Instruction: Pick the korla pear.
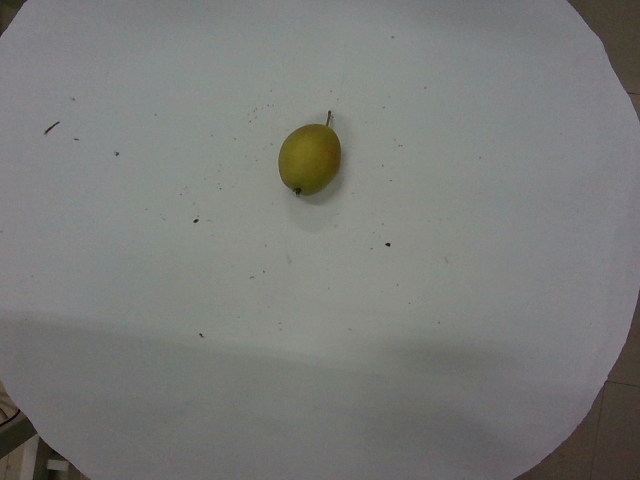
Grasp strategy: vertical